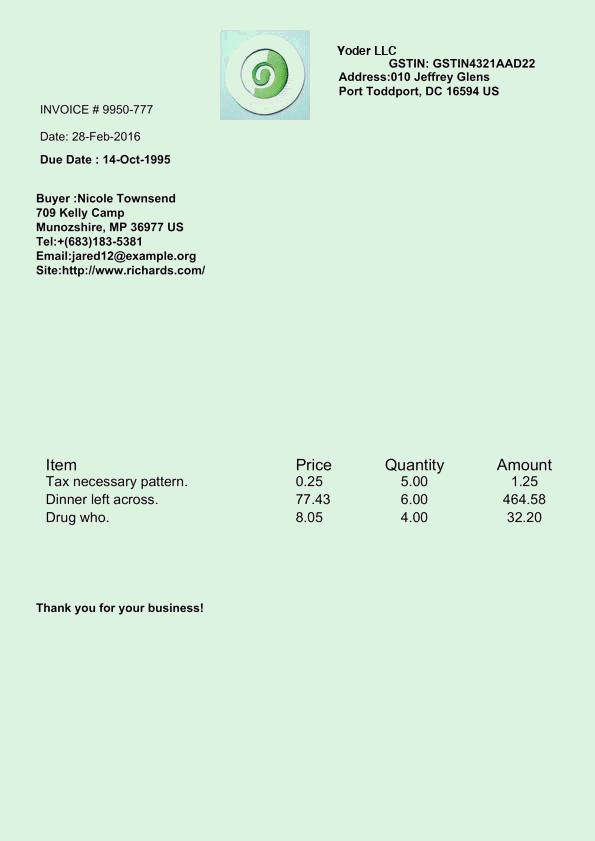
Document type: Invoice